Question: What is the suspected problem?
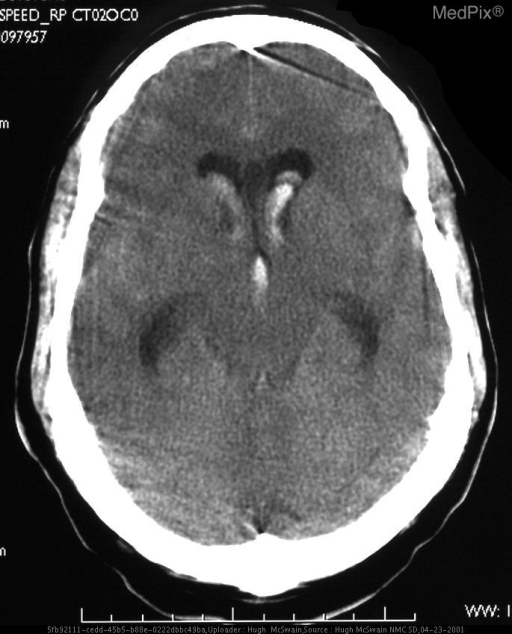
Answer: The findings suggest NCHCT demonstrates hemorrhage in the lateral ventricles and the fourth ventricle with intraparenchymal hemorrhage adjacent to this in the right cerebellum.  MRI demonstrates  multiple flow voids in the right cerebellum which enhance on post gadolinium images.  Angiography demonstrates right PICA aneurysm with a cerebellar AVM.. NCHCT demonstrates hemorrhage in the fourth ventricle with intraparenchymal hemorrhage adjacent to this in the right cerebellum.. The patient might have a history of 38 y/o man presents to ER with history of headache after being choked during a basketball game..